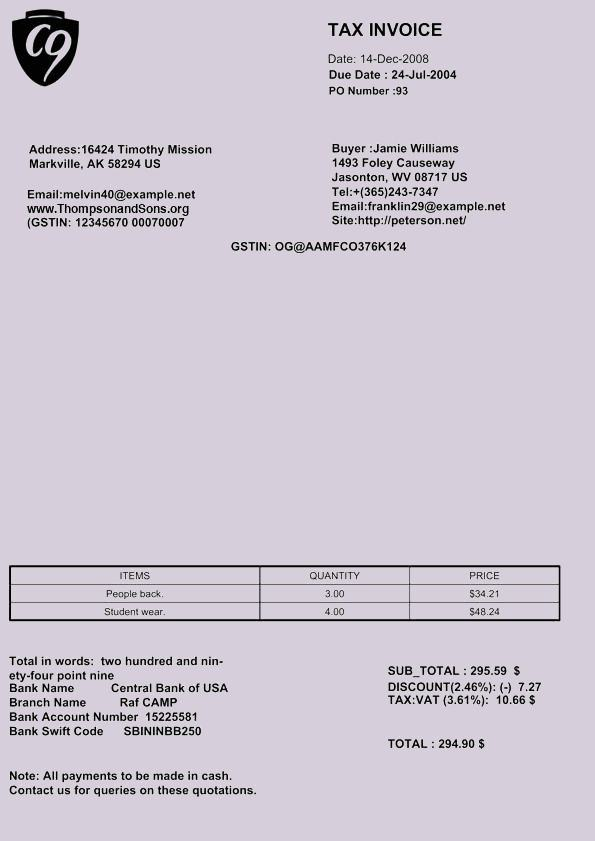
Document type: Invoice